Question: What is the appraised value of the property as recorded in the document?
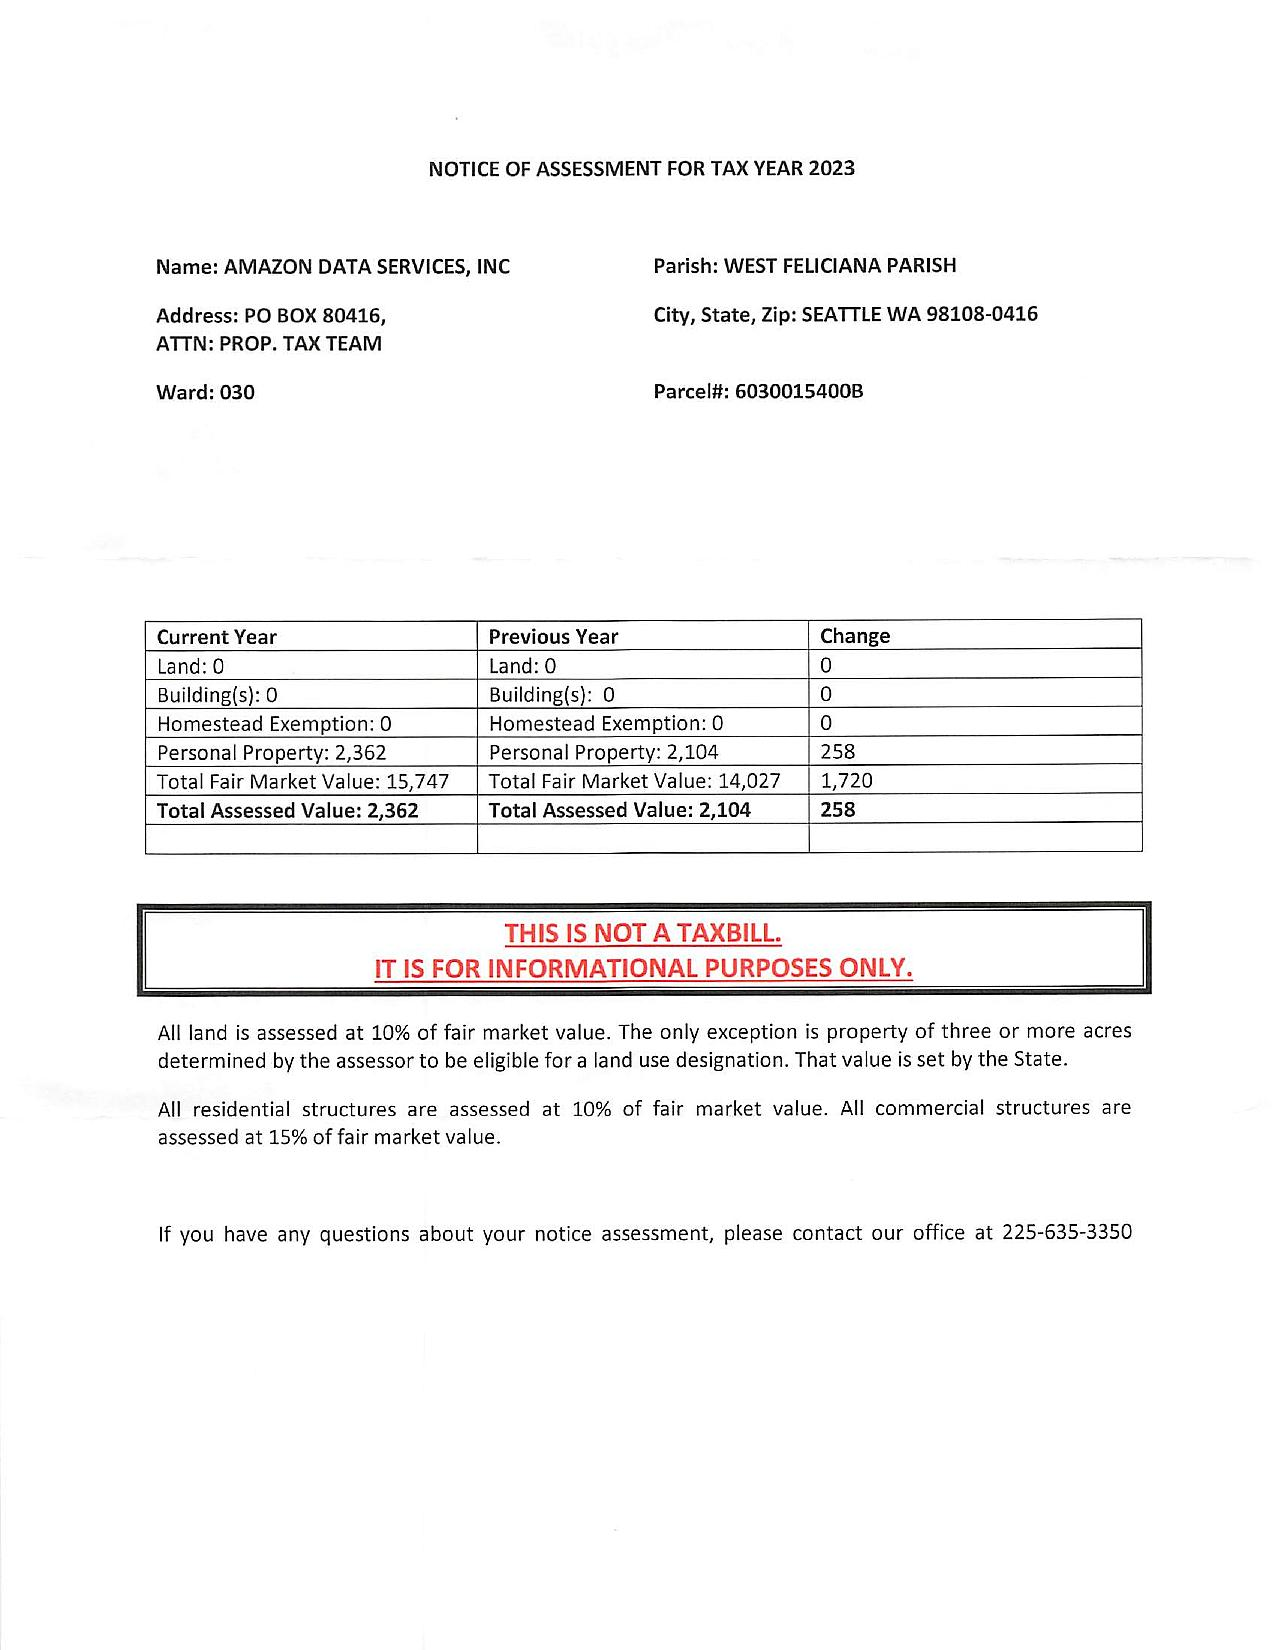
Answer: "15,747"